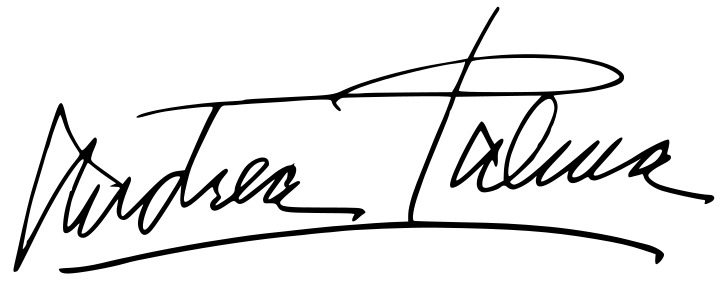
Signature of: andrea palma